Question: What is the appraised value of the property as recorded in the document?
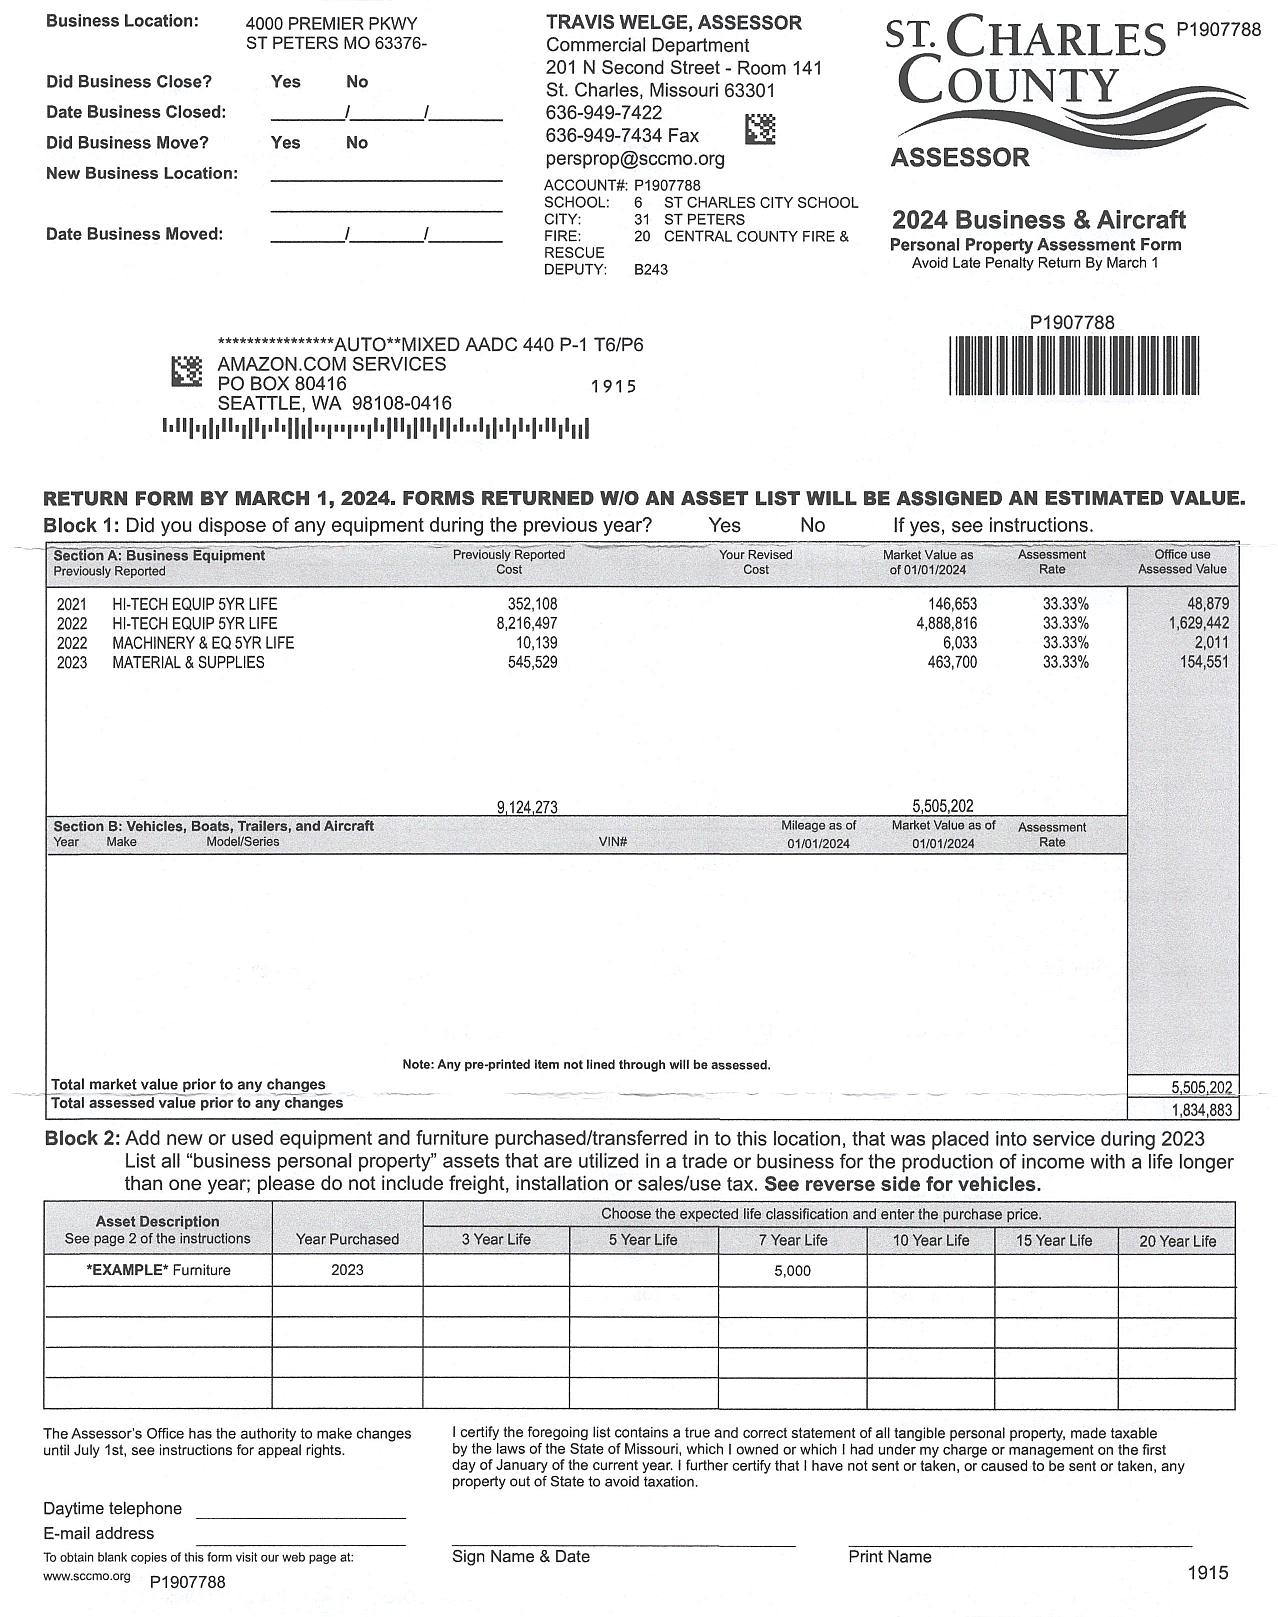
Answer: "5,505,202"